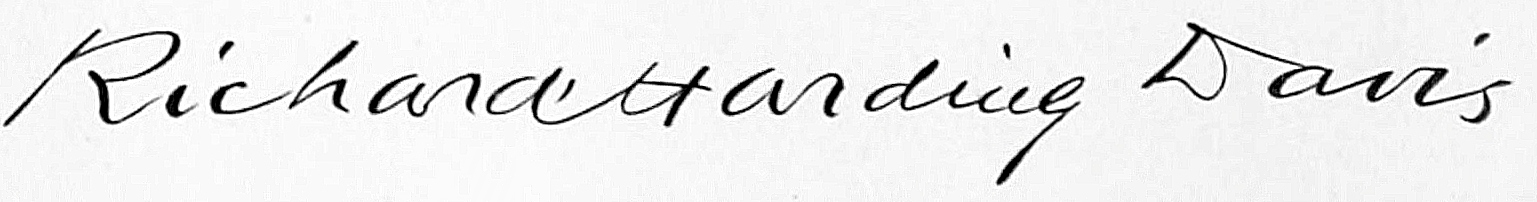
Signature of: richard harding davis